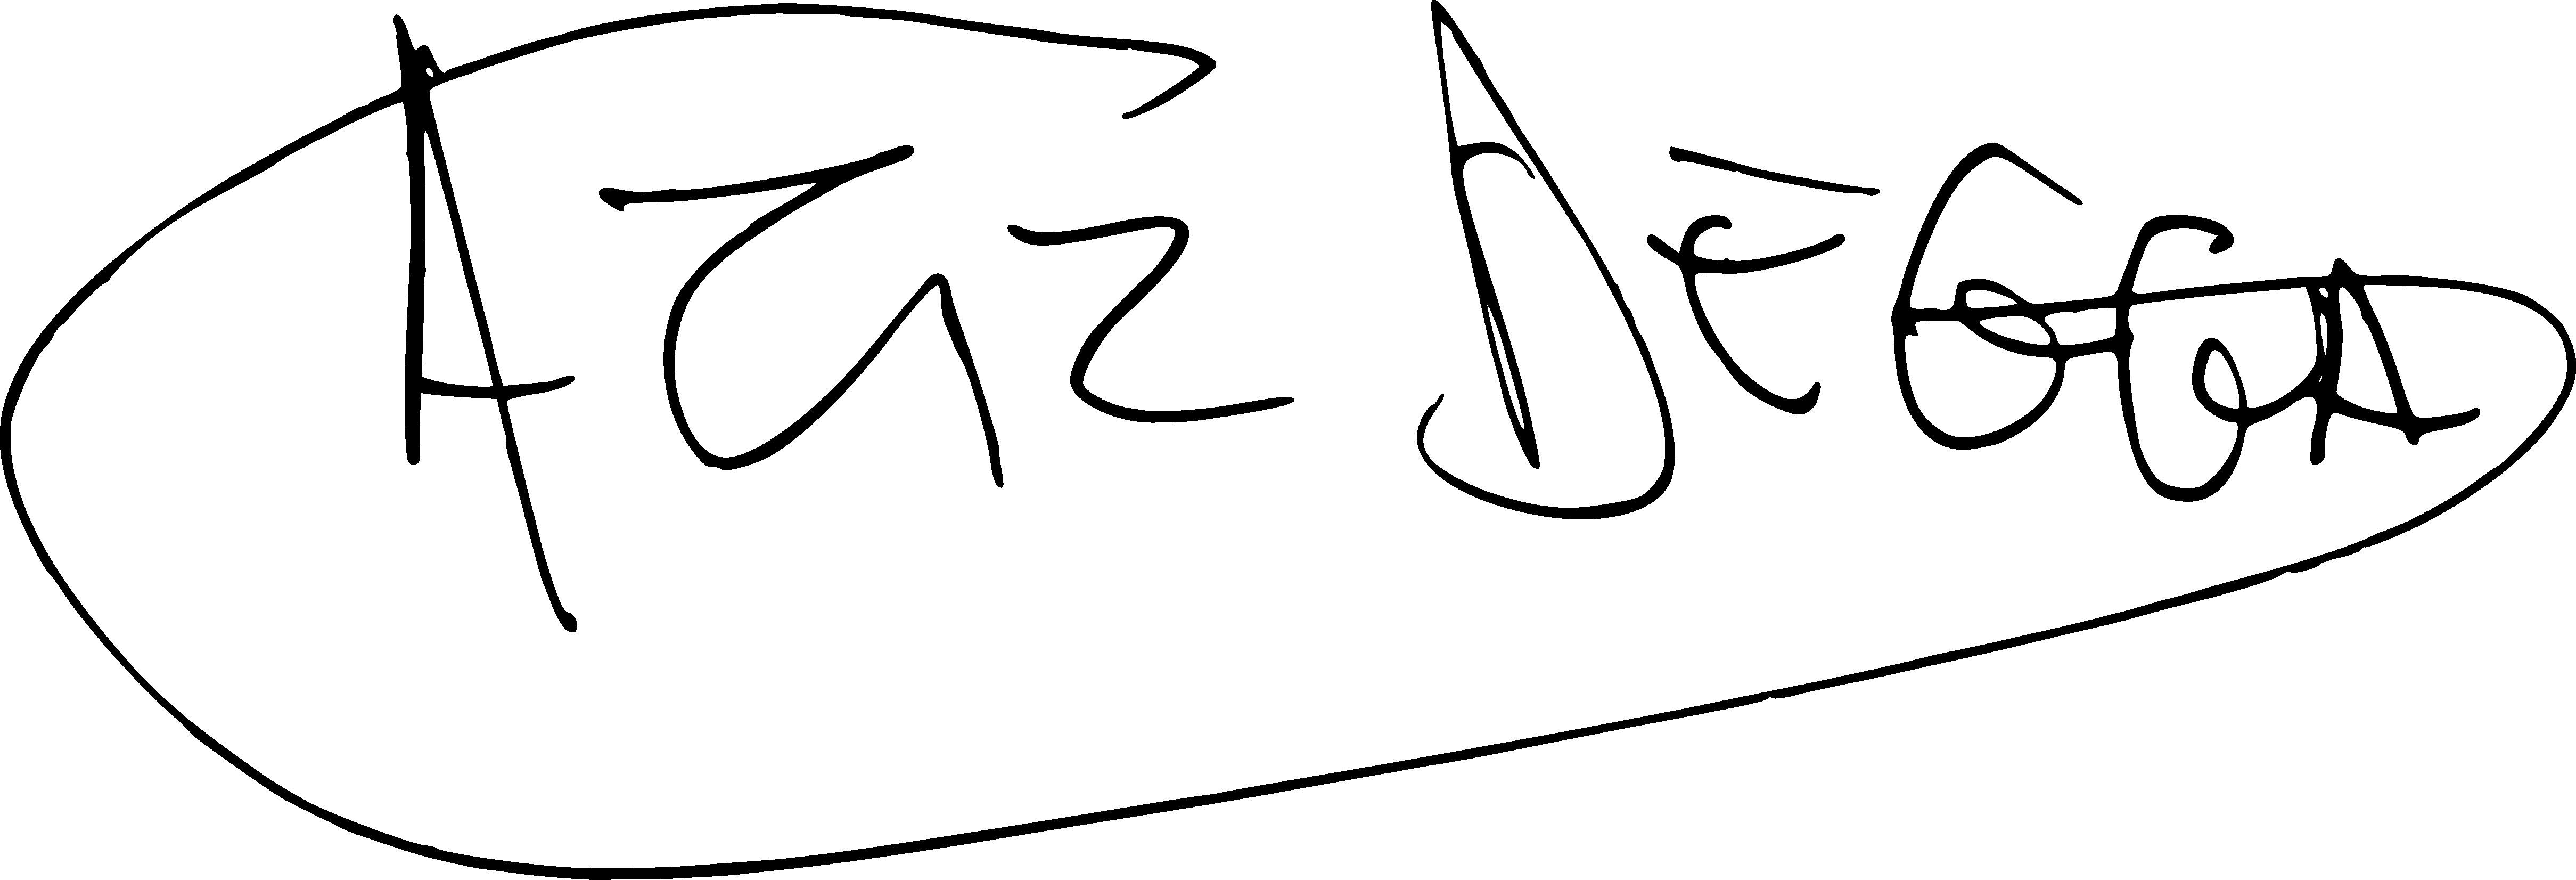
Signature of: aziz degga